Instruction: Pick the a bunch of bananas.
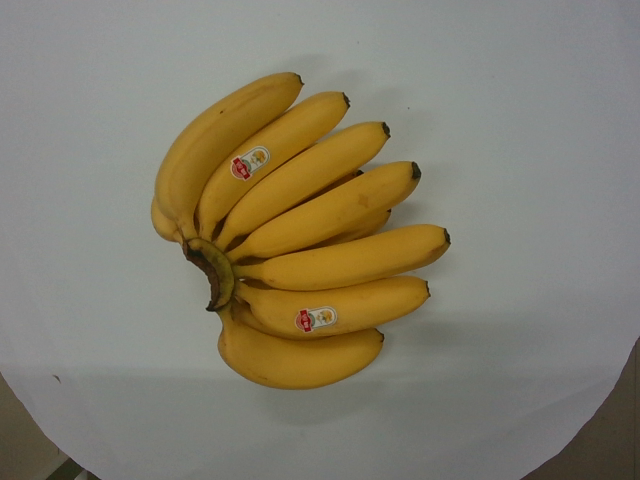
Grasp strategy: vertical